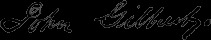
Signature of: john gibbs gilbert